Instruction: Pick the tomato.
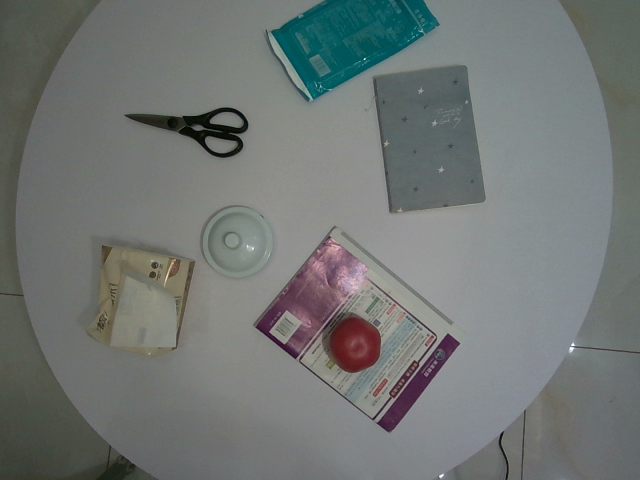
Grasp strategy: vertical